Question: What is the potential diagnosis?
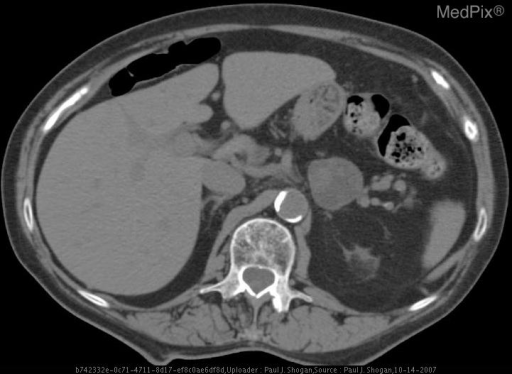
Answer: The possible diagnosis includes Metastases:
     (Lung, Breast, Melanoma, Gastrointestinal, and Renal Cell
     Carcinoma )
Adrenal Myelolipoma
Benign Nonfunctional Adrenal Adenoma
Hyperfunctioning Adrenal Neoplasms with associated endocrine
     syndromes:
     (Cushing’s Syndrome, Conn’s Syndrome, Adrenogenital syndrome in
     newborns and infants.)
     Pheochromocytoma
Infectious Etiologies:
     Tuberculosis
     Histoplasmosis
Primary Adrenal Carcinoma.